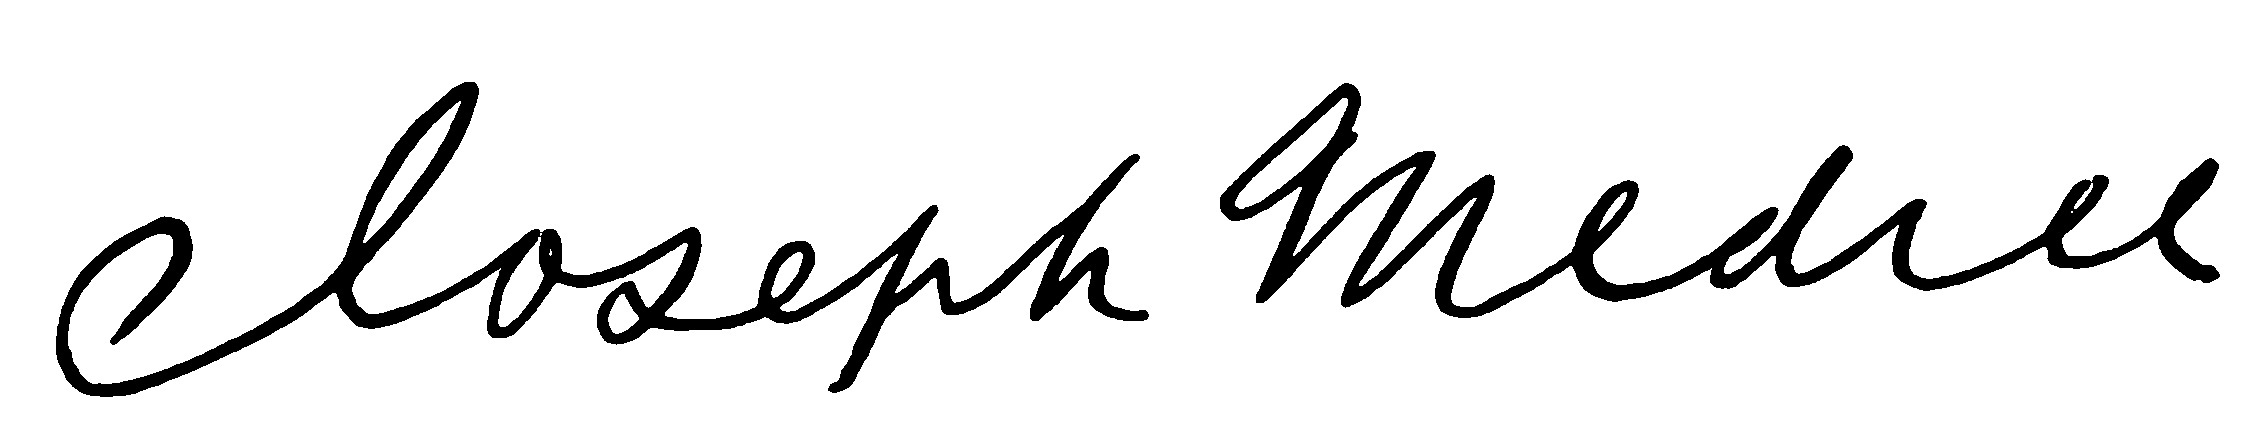
Signature of: joseph medill